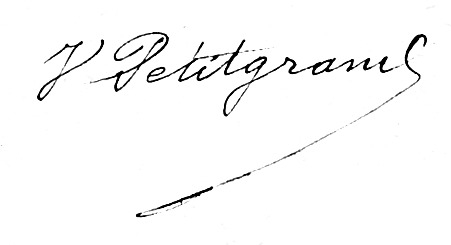
Signature of: victor petitgrand